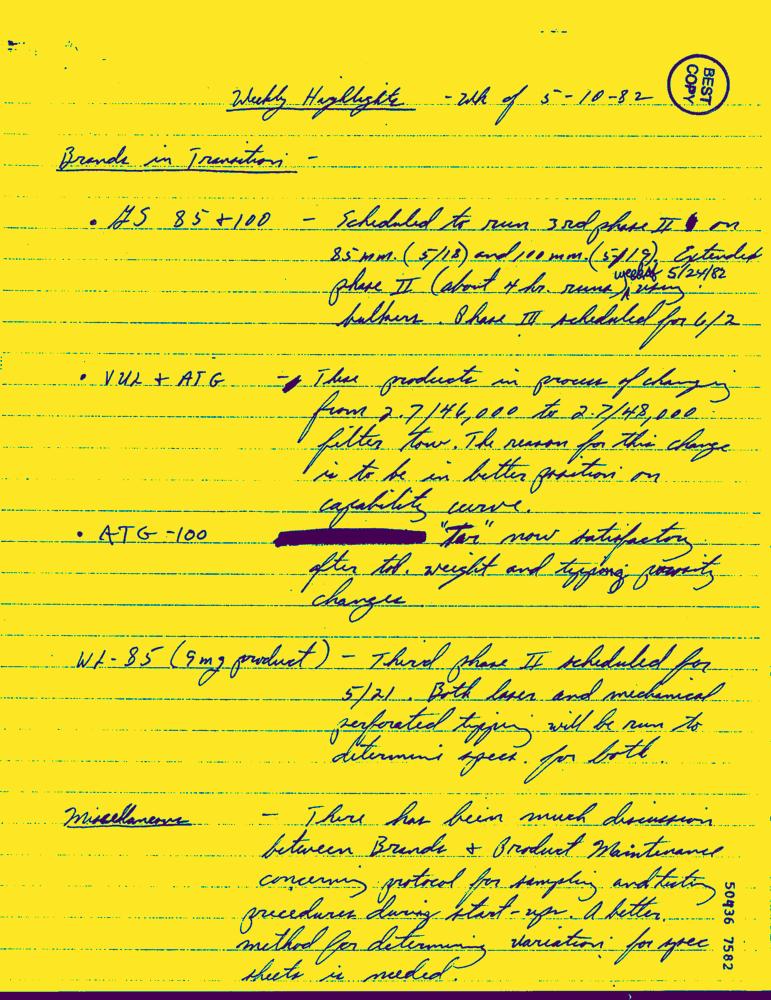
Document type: Hand-Written